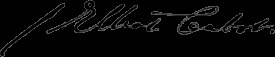
Signature of: james elliot cabot